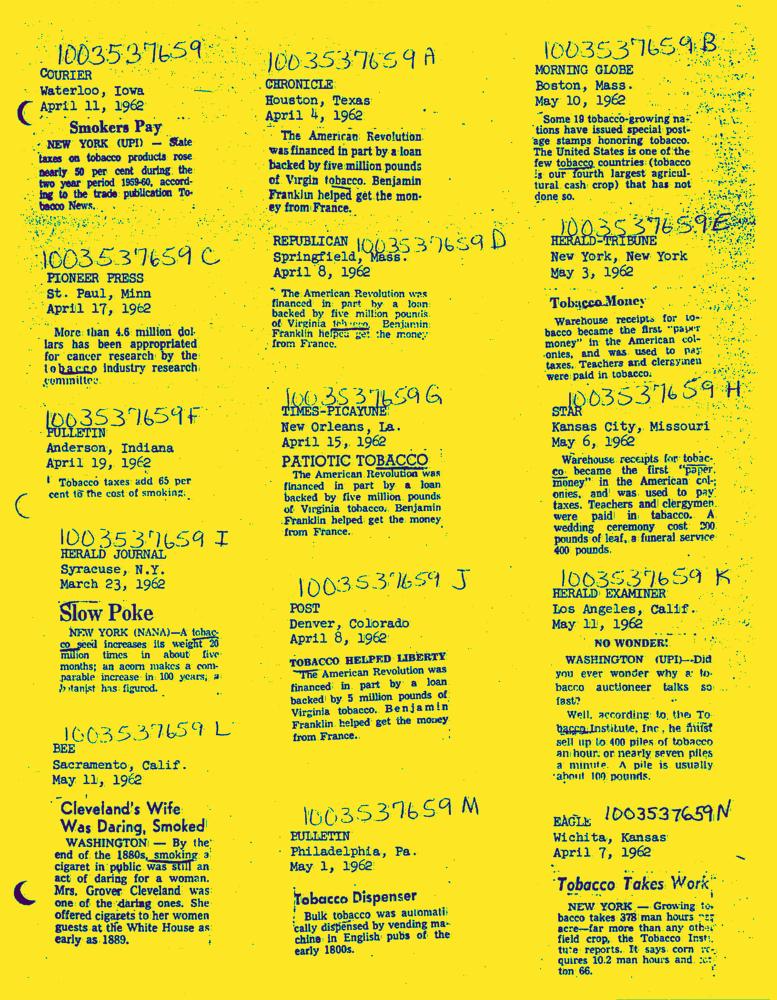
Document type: News-Article